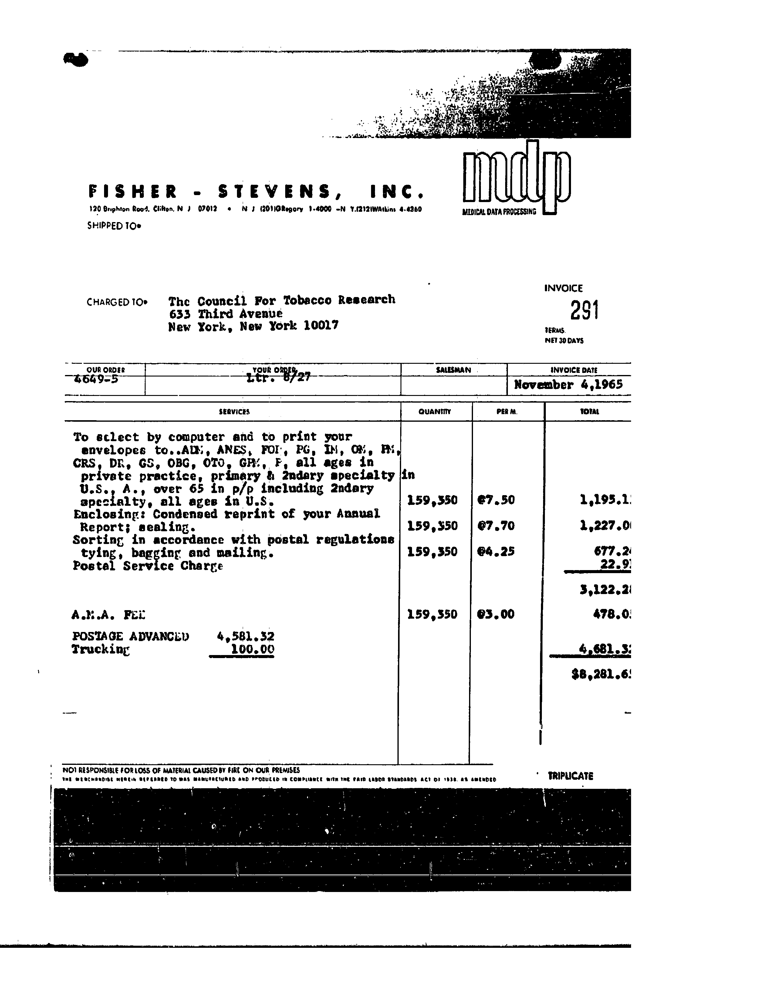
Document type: Invoice